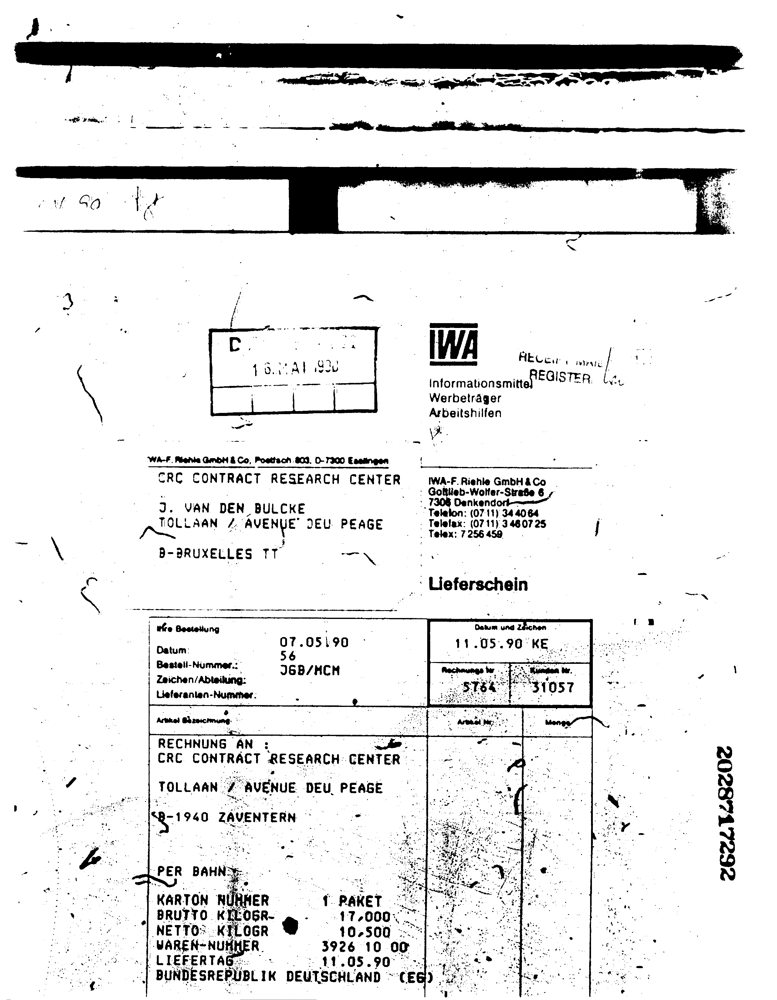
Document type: Invoice